Question: In what way does the history help explain the case?
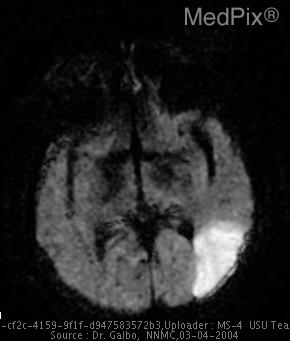
Answer: The patient's history of 74 yo WF with Diabetes and HTN, S/P cystectomy, TAH/RSO and ventral hernia now with acute mental status changes 2 days post op.  On first night postop, patient had a one-hour episode of hypotension (SBP 80-90) is key in understanding the case.